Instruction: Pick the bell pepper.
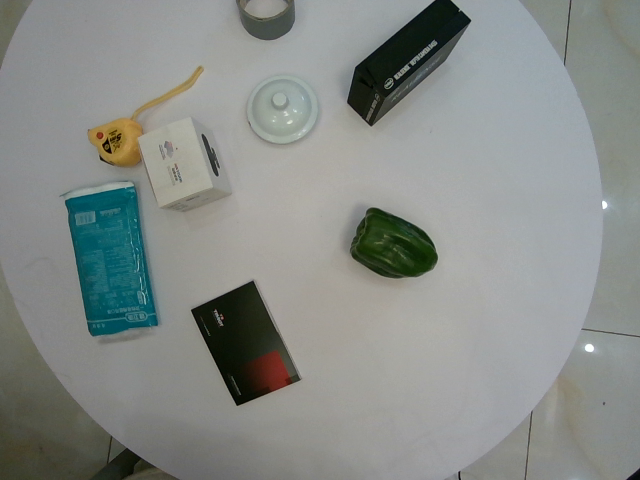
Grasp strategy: vertical